Question: What is the main concern?
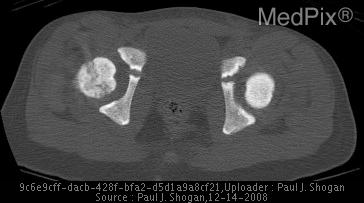
Answer: The findings suggest Increased sclerosis is noted throughout the osseous structures.   A vertical oriented lucency in the medial femoral metaphysis is seen.. Increased sclerosis is noted throughout the osseous structures.. The patient might have a history of Four year-old female presenting with right hip pain and inability to bear weight..